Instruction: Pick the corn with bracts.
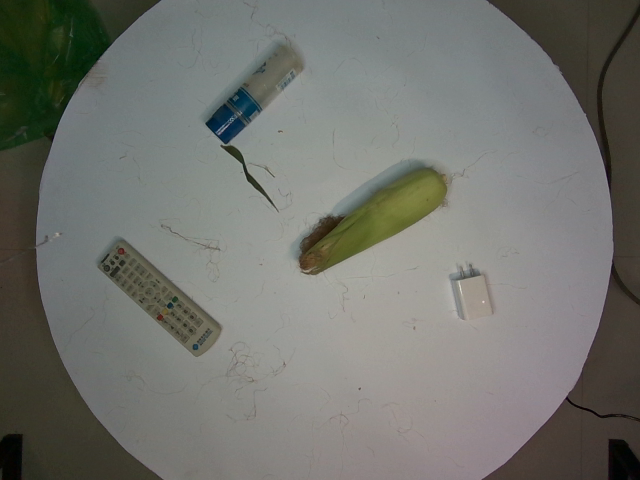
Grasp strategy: vertical